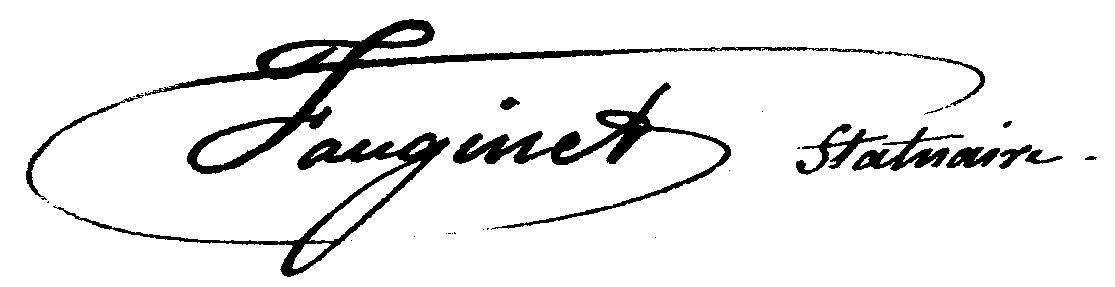
Signature of: jacques auguste fauginet